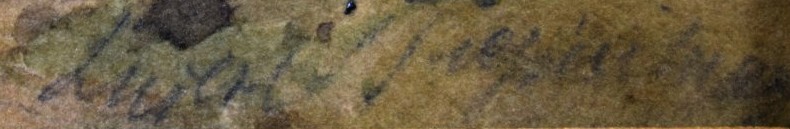
Signature of: louise piepenhagen